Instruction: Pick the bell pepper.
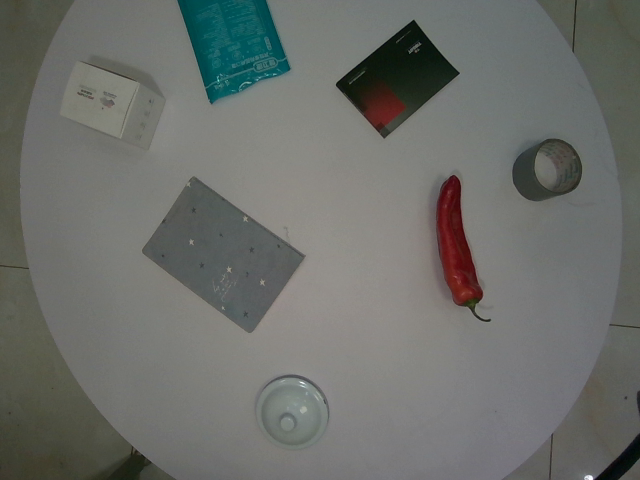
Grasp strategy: vertical